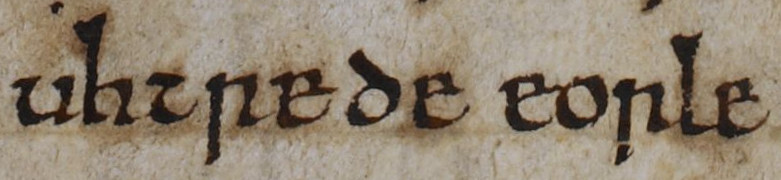
Signature of: uhtred of bamburgh